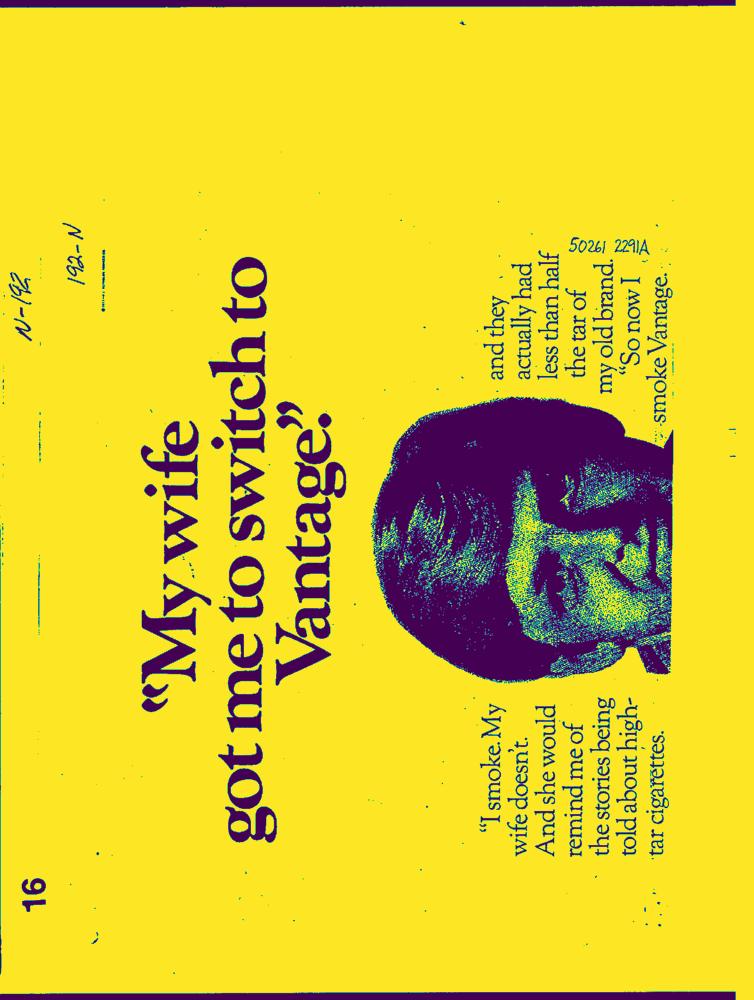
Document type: AD